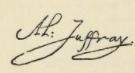
Signature of: alexander jaffray